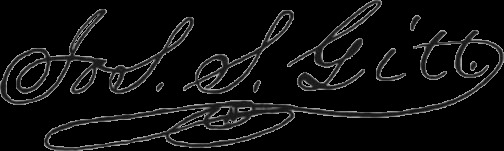
Signature of: joseph s gitt